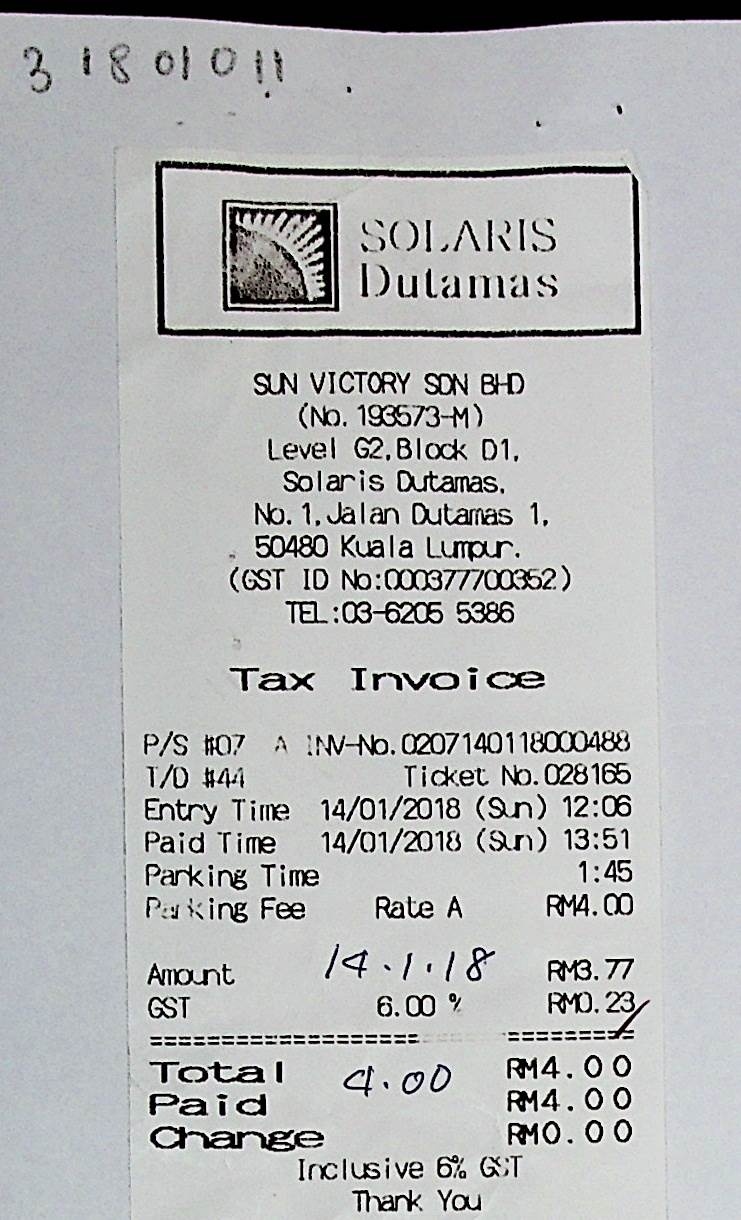
SOLARIS
DUTAMAS
SUN VICTORY SDN BHD
(NO. 193573-M)
LEVEL G2, BLOCK D1.
SOLARIS DUTAMAS.
NO. 1, JALAN DUTAMAS 1,
50480 KUALA LUMPUR.
(GST ID NO: 000377700352)
TEL: 03-6205 5386
TAX INVOICE
P/S #07
A
INV-NO. 0207140118000488
T/D #44
TICKET NO.028165
ENTRY TIME
14/01/2018 (SUN) 12:06
PAID TIME
14/01/2018 (SUN) 13:51
PARKING TIME
1:45
PARKING FEE
RATE A
RM4.00
AMOUNT
RM3.77
GST
6.00 %
RM0.23
TOTAL
RM4.00
PAID
RM4.00
CHANGE
RM0.00
INCLUSIVE 6% GST
THANK YOU